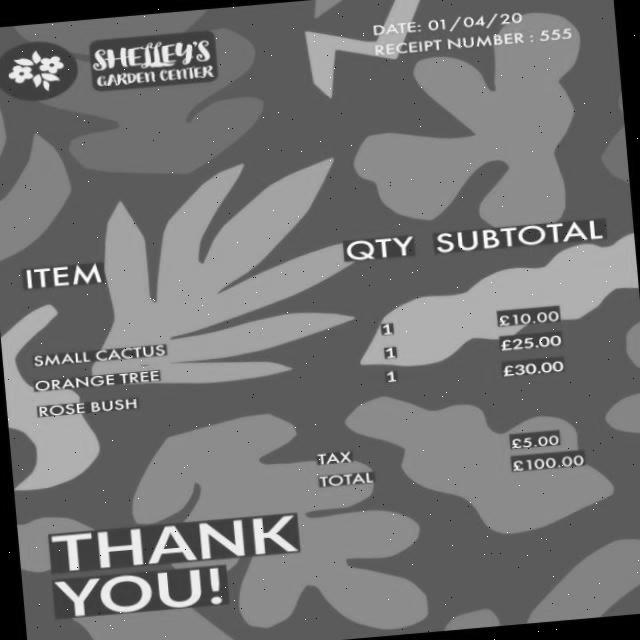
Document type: Invoice